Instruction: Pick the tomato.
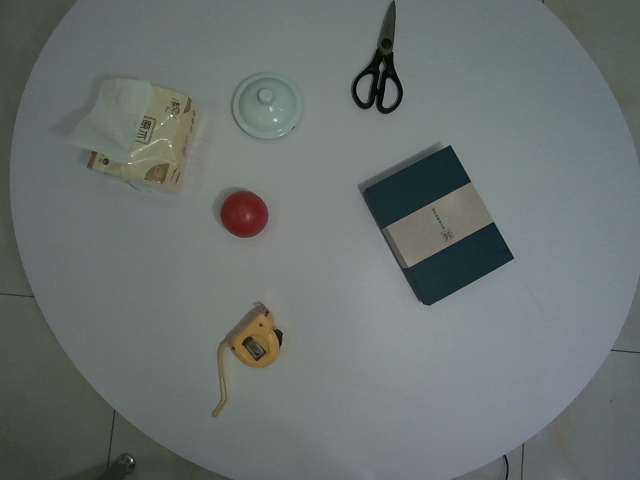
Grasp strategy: vertical